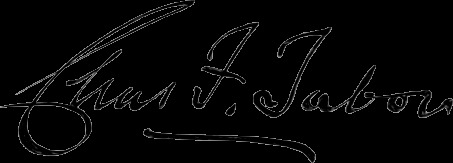
Signature of: charles f tabor